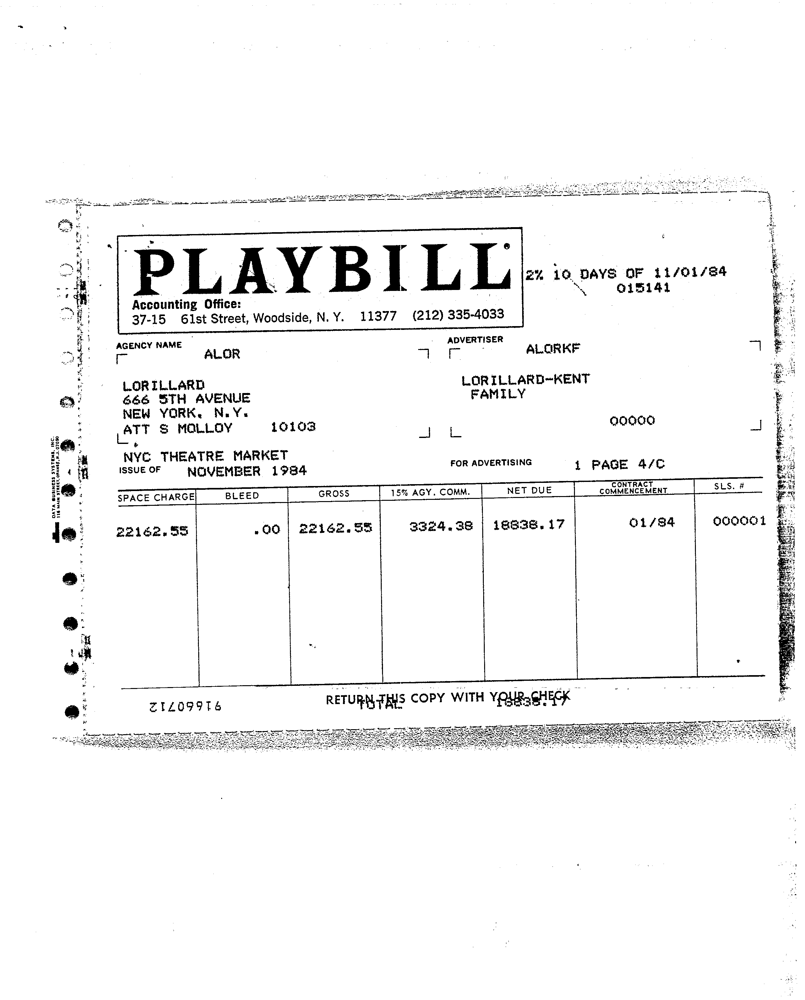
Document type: Invoice